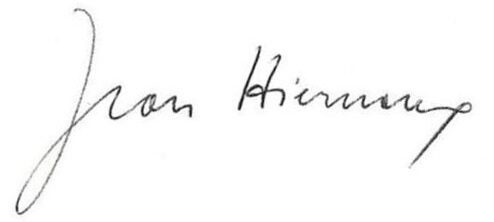
Signature of: jean hiernaux